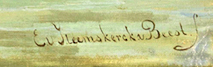
Signature of: jacob eduard van heemskerck van beest